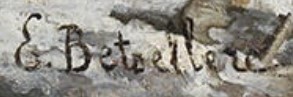
Signature of: émile betsellère